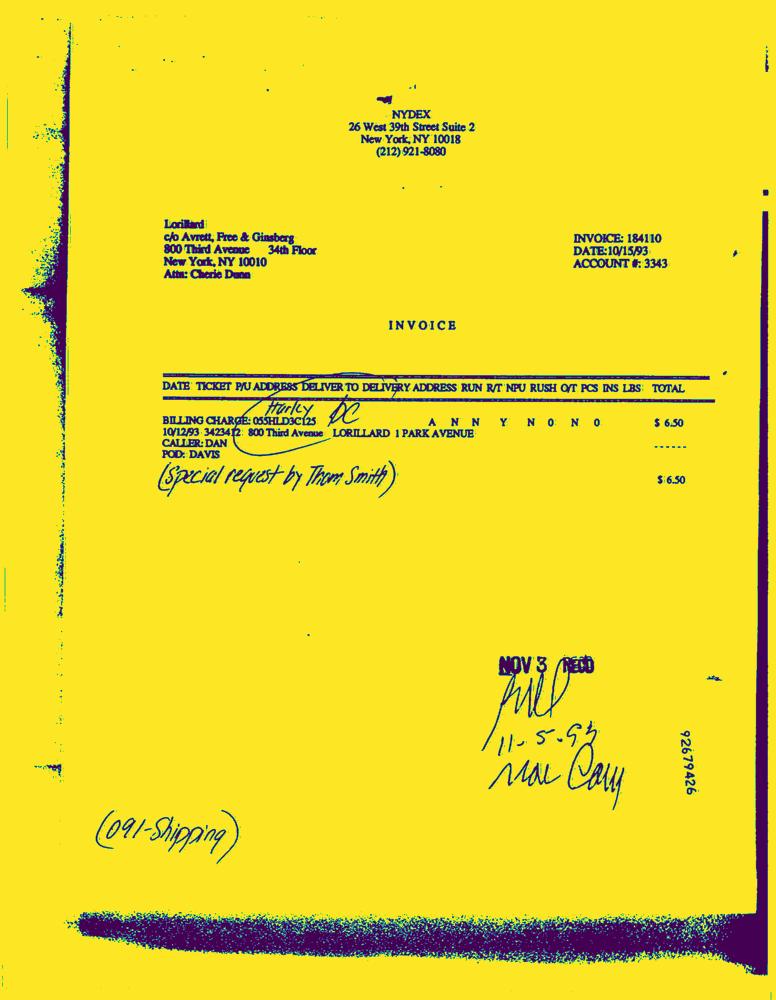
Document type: Invoice-Doc